Question: What is the suspected problem?
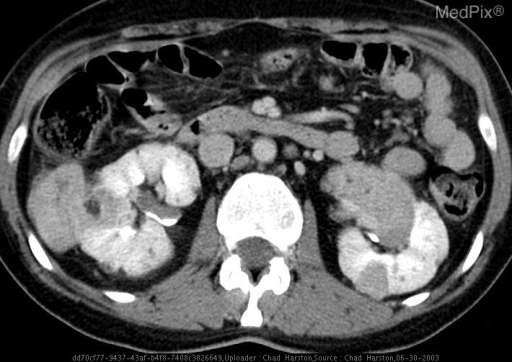
Answer: The findings suggest multiple bilateral solid renal masses.  Many of the masses contain macroscopic fat.. Angiomyolipomas in tuberous sclerosis. CT shows multiple bilateral solid renal masses. Some contain fat. One (on the right) is exophytic. They have been followed for several years by CT and are stable or slowly growing.. The patient might have a history of Follow-up for known history of tuberous sclerosis..